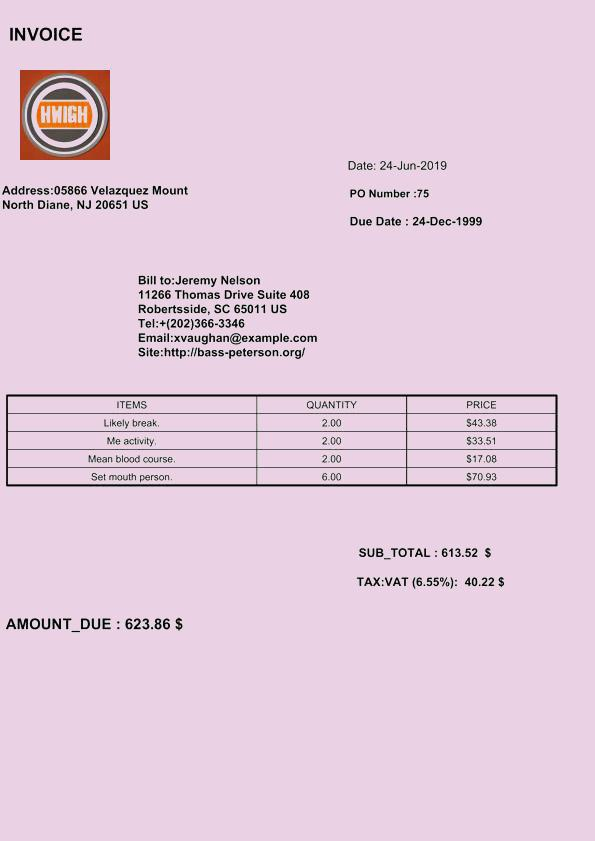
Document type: Invoice